Question: Talk about the condition:
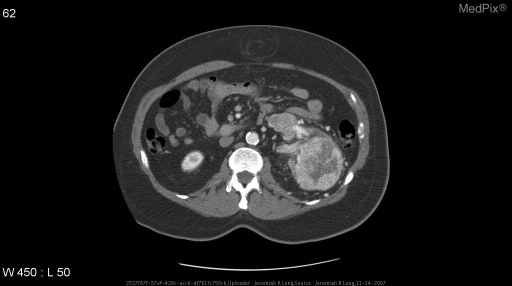
Answer: The disease is discussed as: Renal cell carcinoma (RCC) is also known as renal adenocarcinoma, hypernephroma, clear cell carcinoma, and malignant nephroma.  It is responsible for approximately 2% of adult malignancies.  Male-female ration is 1.5:1.  Age at presentation ranges from 50 to 70 years, with a median age at diagnosis of 57 years. Risk factors for RCC inclued tobacco use, long-term phenacetin use, Von Hippel-Lindau disease (VHLD), chronic dialysis, and family history.

Bilateral RCC commonly develops in patients with VHLD, tuberous sclerosis, acquired cystic kidney disease and familial RCC.  Bilateral neoplasms occur in less than 2% of patients with sporadic RCC.  This tumor may spread via local extension, hematogenously, or by the lymphatic system.

ROBSON CLASSIFICATION FOR STAGING OF RCC:
     I    - Tumor confined to renal capsule
     II   - Tumor extends throught renal capsule but is confined
            to renal fascia.  Ipsilateral adrenal may be involved
            in this stage
     IIIA - Tumor involves renal vein, IVC, or both
     IIIB - Tumor involves regional lymph nodes
     IIIC - Tumor involves regional nodes and renal venous structure
     IVA  - Direct extension of tumor through renal fascia to
            involve adjacent organs besides ipsilateral adrenal
     IVB  - Distant metastases

Treatment options include surgery (radical or partial nephrectomy), angioinfarction (arterial tumor embolization), hormonal therapy (e.g. progestins, antiestrogens, and androgens), chemotherapy, immunotherapy (Interferons), and radiation therapy.  Tumor embolization may be used to minimize blood loss during surgery or to produce palliation. Objective tumor regression after treatment with hormonal agents is achieved in less than 6% of patients. Immunotherapy is mainly used in patients with metastatic RCC after resection of primary tumors with successful results in about 20% to 30% of patients with 5% to 10% complete responses. RCC is relatively radioresistant tumor. The role of radiation therapy is primarily in preoperative reduction in the size and fixation of tumors.

CT FINDINGS IN RENAL CELL CARCINOMA
     - Most occur in the renal cortex and demonstrate an exophytic growth pattern.  They distort the renal contour and larger tumors involve both the renal cortex and medulla.  Solid tumors may be hyperdense, hypodense, or hyperdense on non-enhanced CT. Some lesions may appear heterogenous on non-enhanced scans because of hemorrhage and necrosis.  Tumor calcification occurs in approximately 30% of cases.  They may also rarely demonstrate small amounts of adipose tissue.  A combination of fat and calcification shoud suggest RCC because fat-containing AMLs do not usually calcify. Solid RCCs usually demonstrates heterogenous enhancement(>10 HU).  2% to 5% of RCCs are predominantly cystic. Filling defects (clots, tumor thrombus) in the collecting sytem and renal veins may be seen.